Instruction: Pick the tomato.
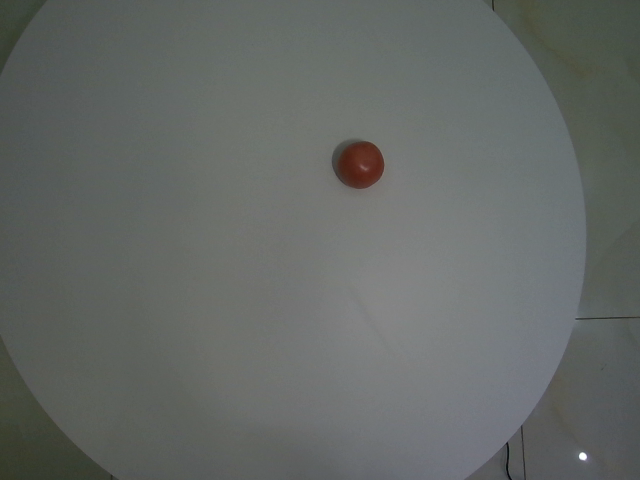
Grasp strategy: vertical